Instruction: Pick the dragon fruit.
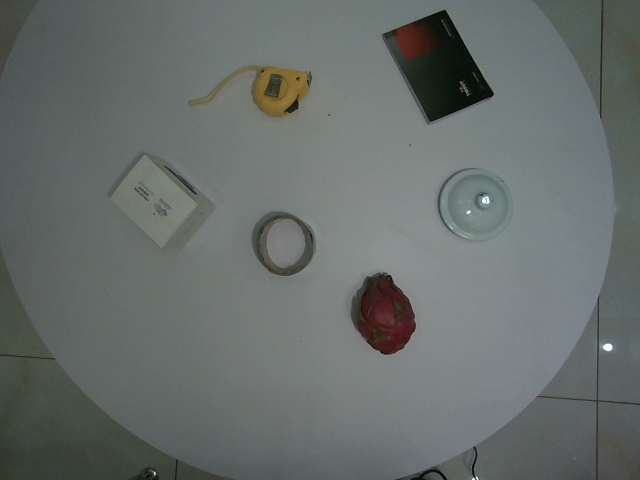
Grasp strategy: vertical